Question: What do the imaging results show?
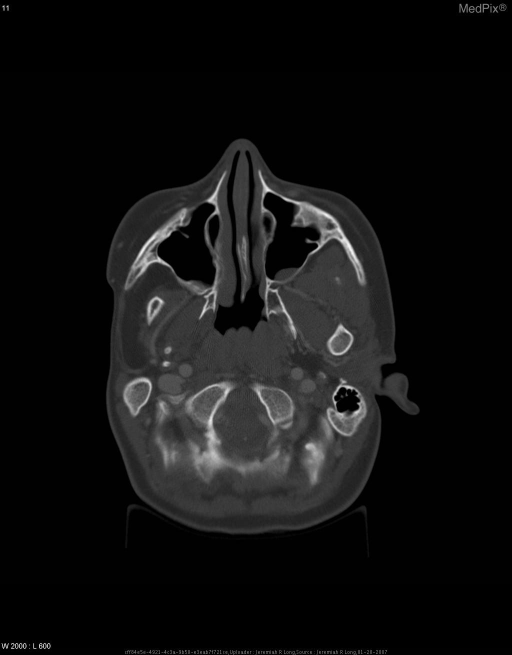
Answer: The imaging shows Contrast enhanced axial CT images of the neck demonstrate agenesis of the right pinna, external auditory canal and middle ear.  The right inner ear appears intact with slight increased sclerosis about its osseous components.  The right mastoid air cells are essentially absent.

The right zygomatic arch is hypoplastic and the right mandibular ramus and condyle are markedly hypoplastic and malformed.

The right mandible does not articulate at the TMJ.  The globes appear symmetric bilaterally. Contrast enhanced axial CT images of the neck demonstrate agenesis of the right pinna, external auditory canal and middle ear.  The right inner ear appears intact with slight increased sclerosis about its osseous components.  The right mastoid air cells are essentially absent.

The right zygomatic arch is hypoplastic and the right mandibular ramus and condyle are markedly hypoplastic and malformed.  The right mandible does not articulate at the TMJ.  The globes appear symmetric bilaterally..